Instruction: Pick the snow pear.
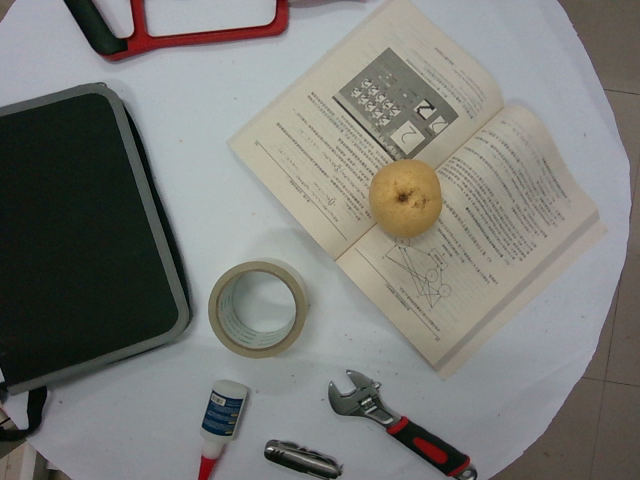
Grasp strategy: vertical